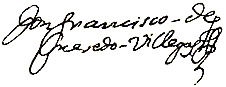
Signature of: francisco quevedo